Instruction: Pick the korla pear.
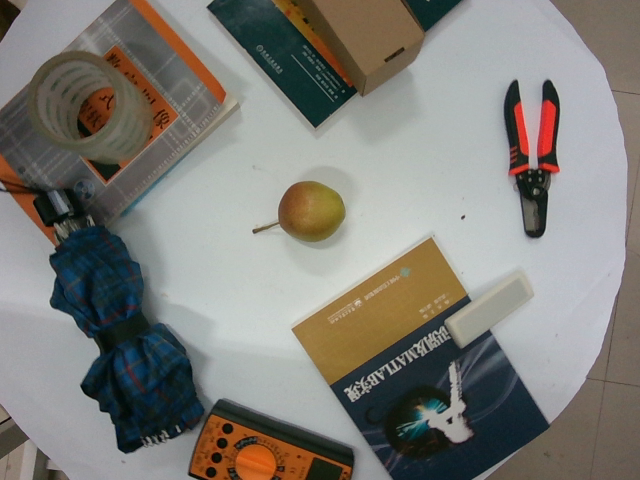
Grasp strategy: vertical